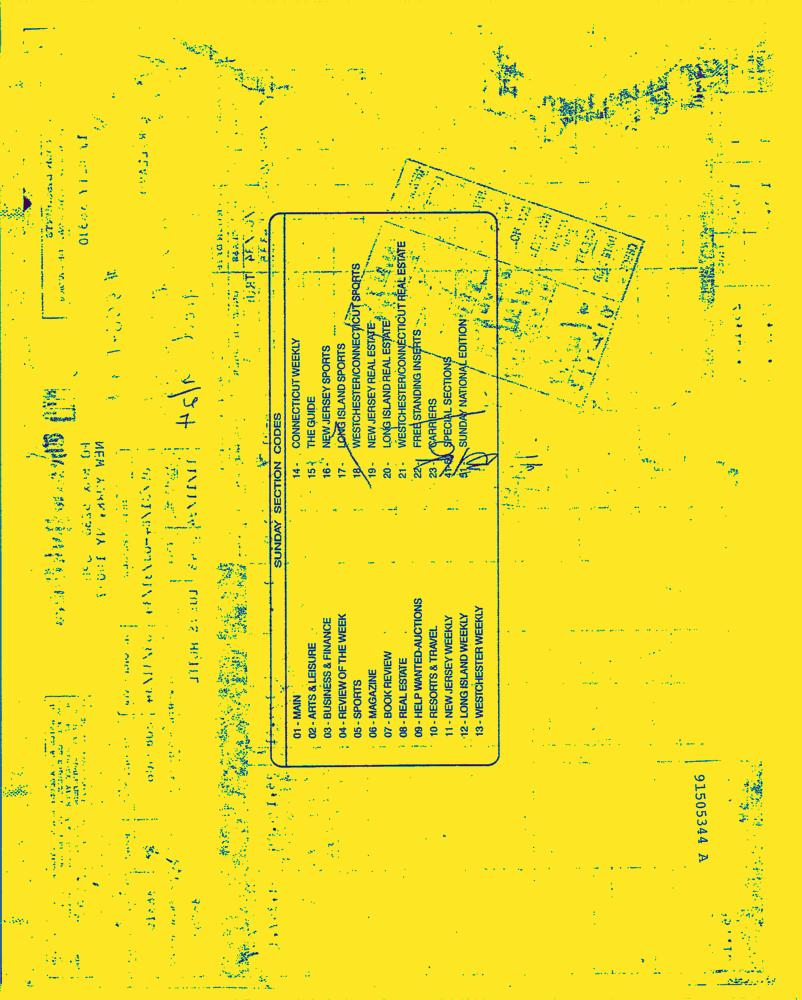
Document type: Invoice-Doc